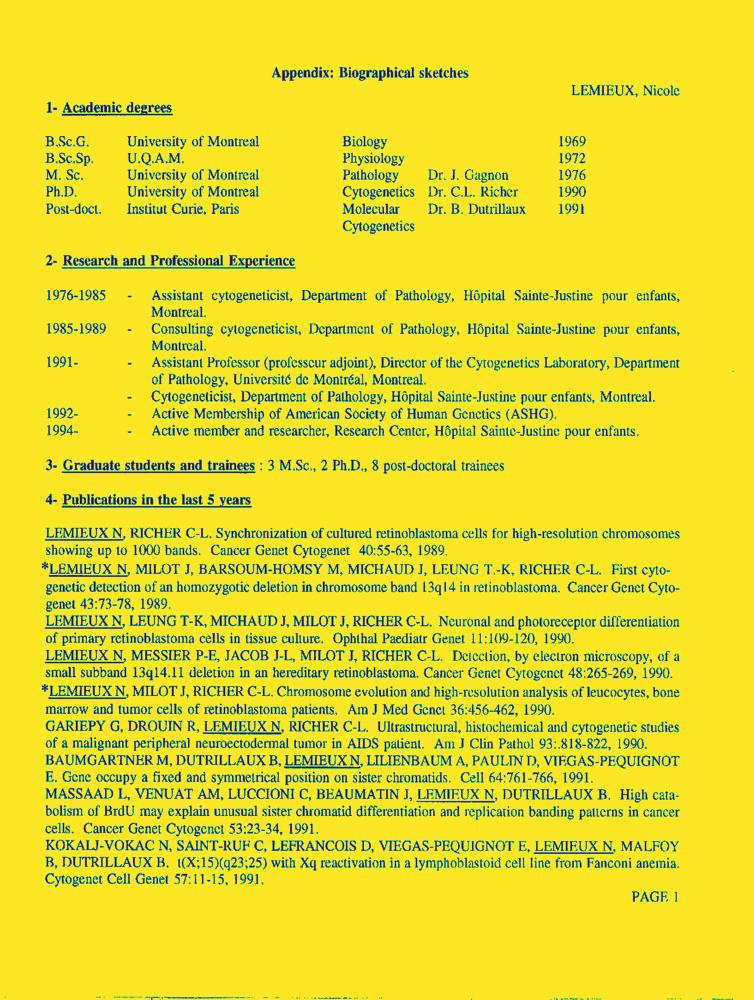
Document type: Resume-Doc